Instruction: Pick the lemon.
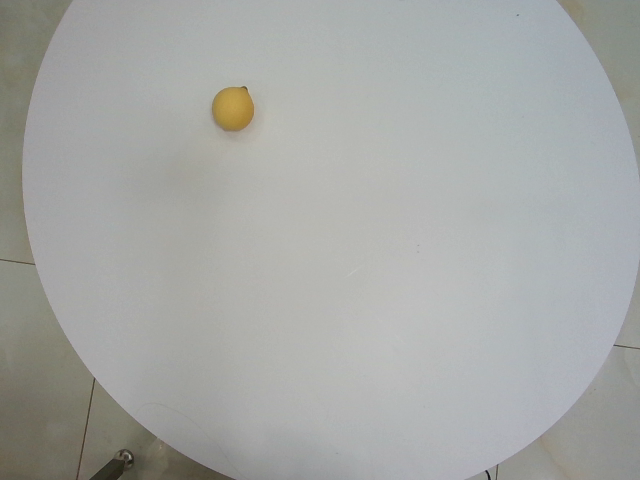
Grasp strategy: vertical